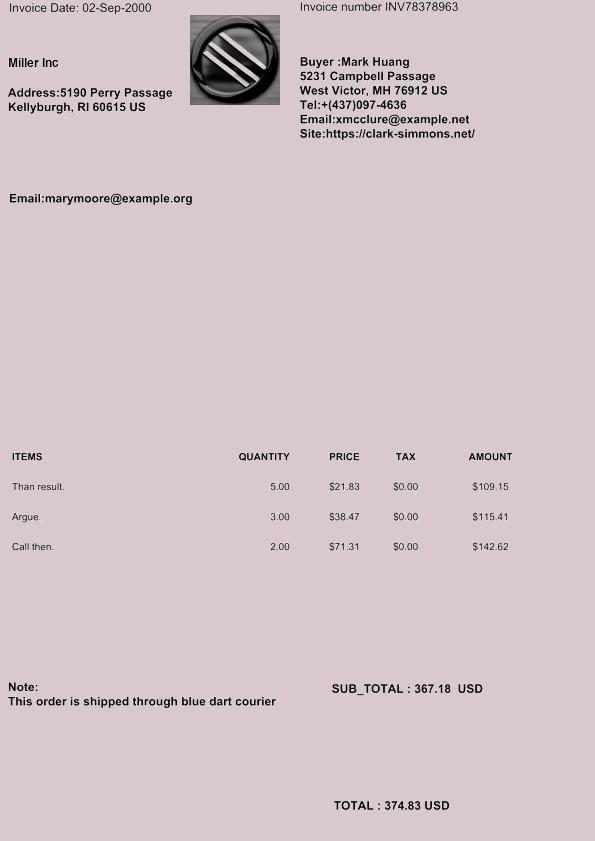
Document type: Invoice